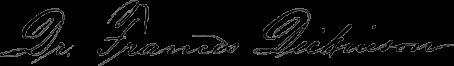
Signature of: frances dickinson